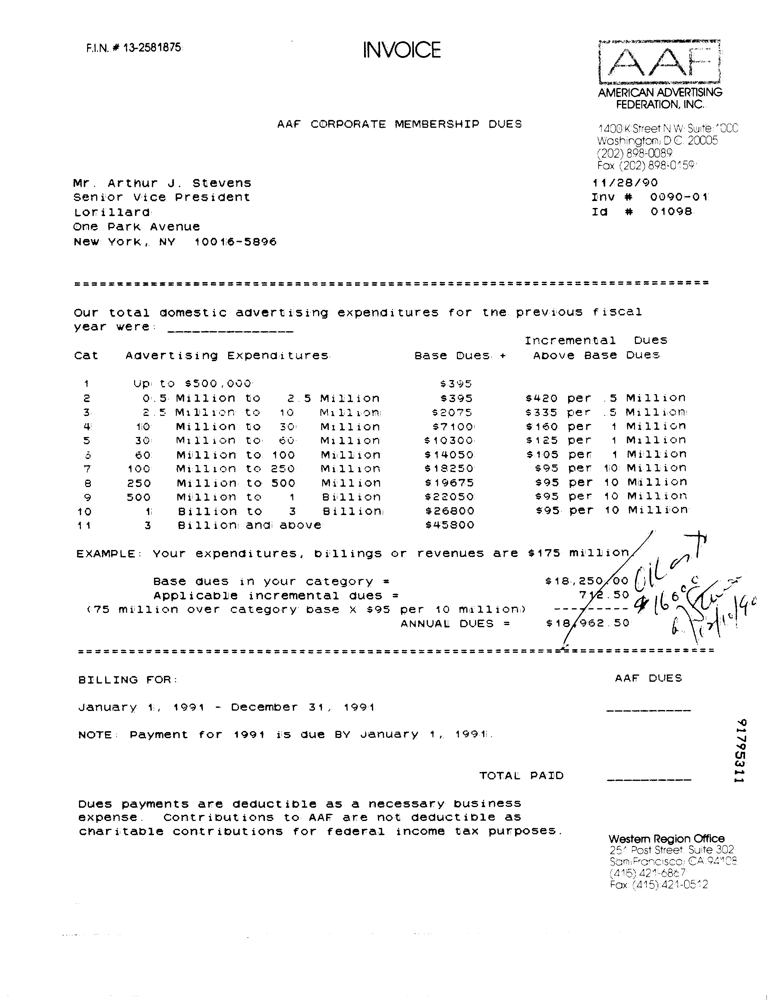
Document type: Invoice